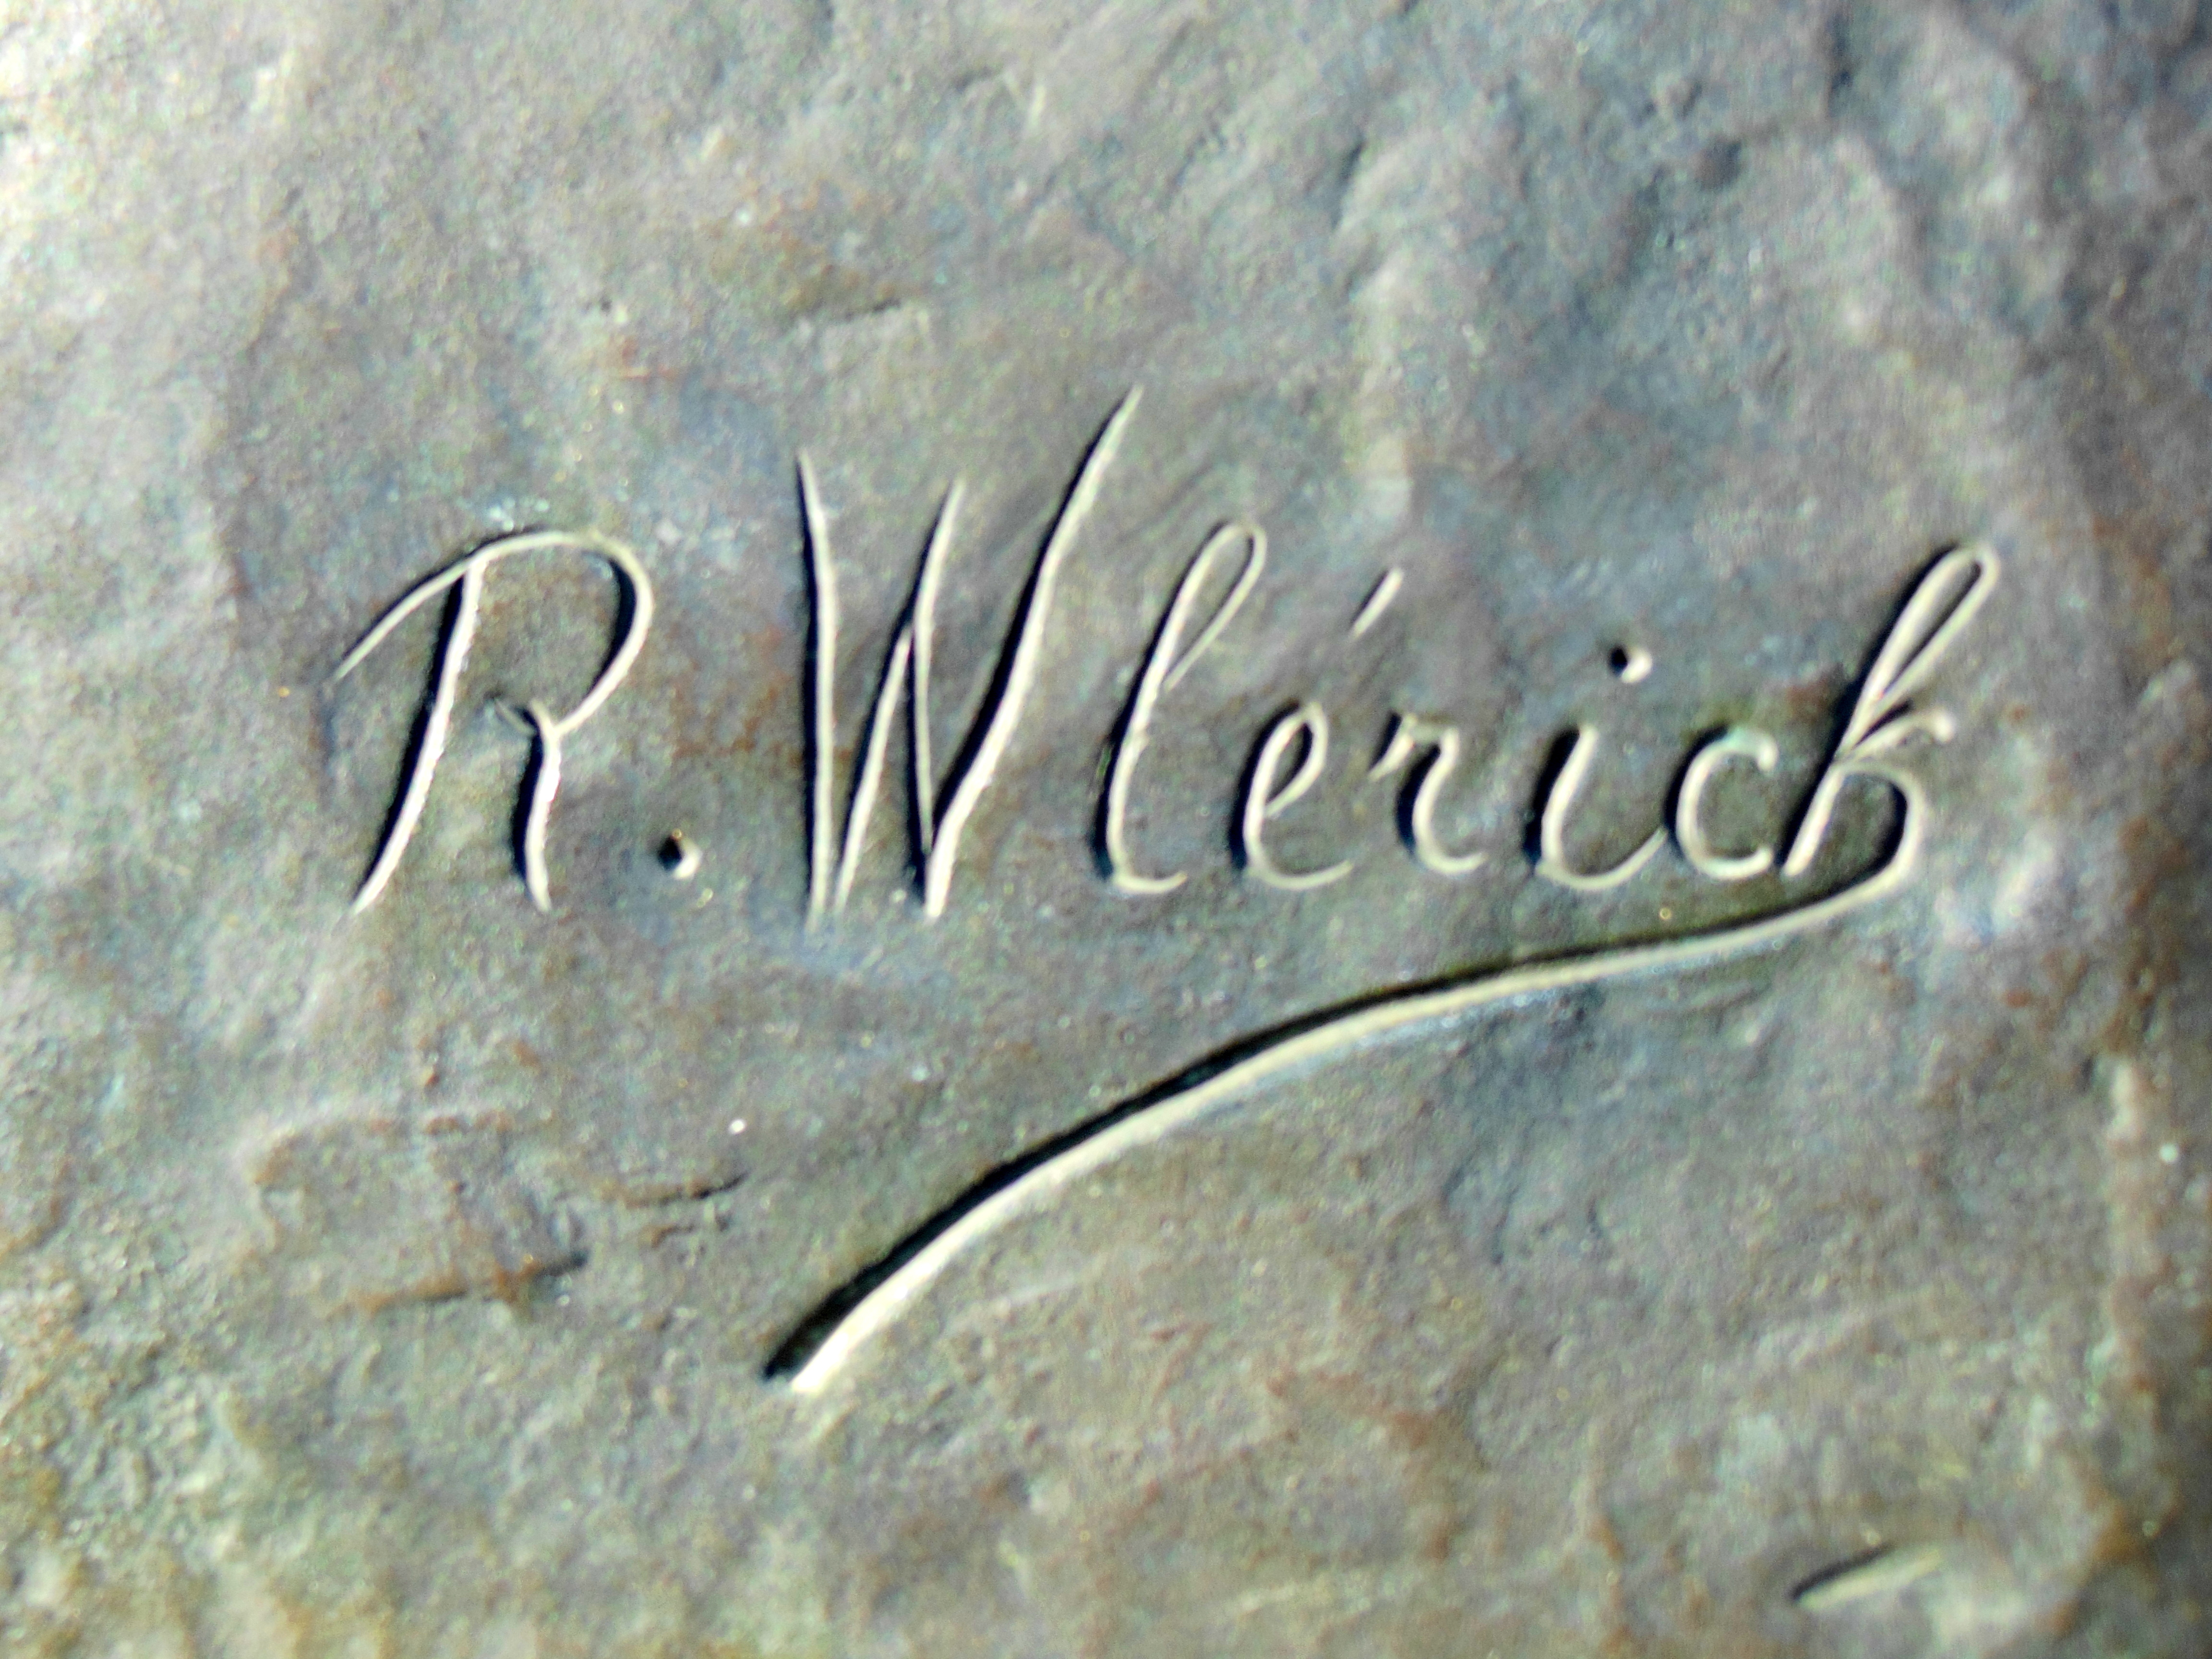
Signature of: robert wlérick